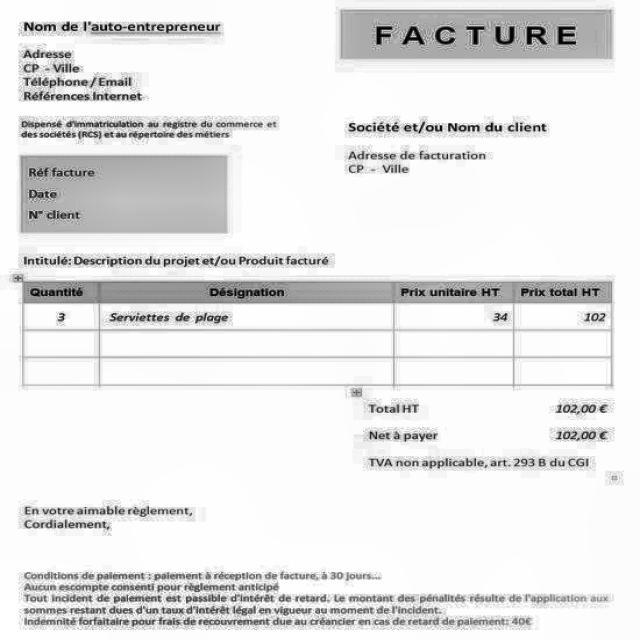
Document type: Invoice